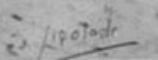
Signature of: avraham soskin